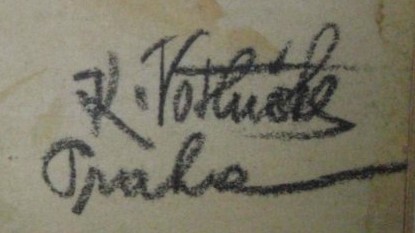
Signature of: karel votlučka